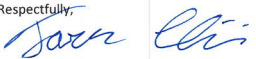
Signature of: farrah chaichi